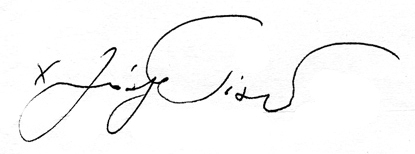
Signature of: józef tischner